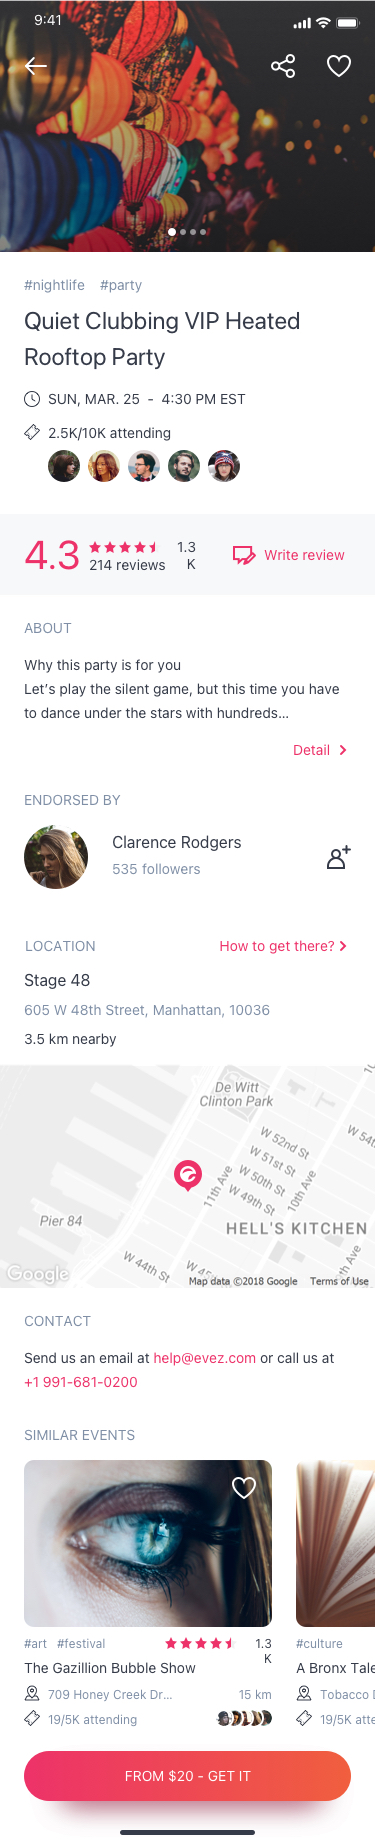
Text in this UI design:
4.3
1.3K
214 reviews
Write review
Why this party is for you
Let’s play the silent game, but this time you have to dance under the stars with hundreds…
ABOUT
Detail
Send us an email at help@evez.com or call us at +1 991-681-0200
CONTACT
SIMILAR EVENTS
The Gazillion Bubble Show
#art
#festival
19/5K attending
3 South Sherman Street…
15 km
1.3K
A Bronx Tale The Musical - Broadway
#culture
19/5K attending
Tobacco Dock, London
Quiet Clubbing VIP Heated Rooftop Party
SUN, MAR. 25  -  4:30 PM EST
2.5K/10K attending
#nightlife
#party
ENDORSED BY
LOCATION
Stage 48
605 W 48th Street, Manhattan, 10036
3.5 km nearby
How to get there?